Question: What is the property identification or parcel number listed?
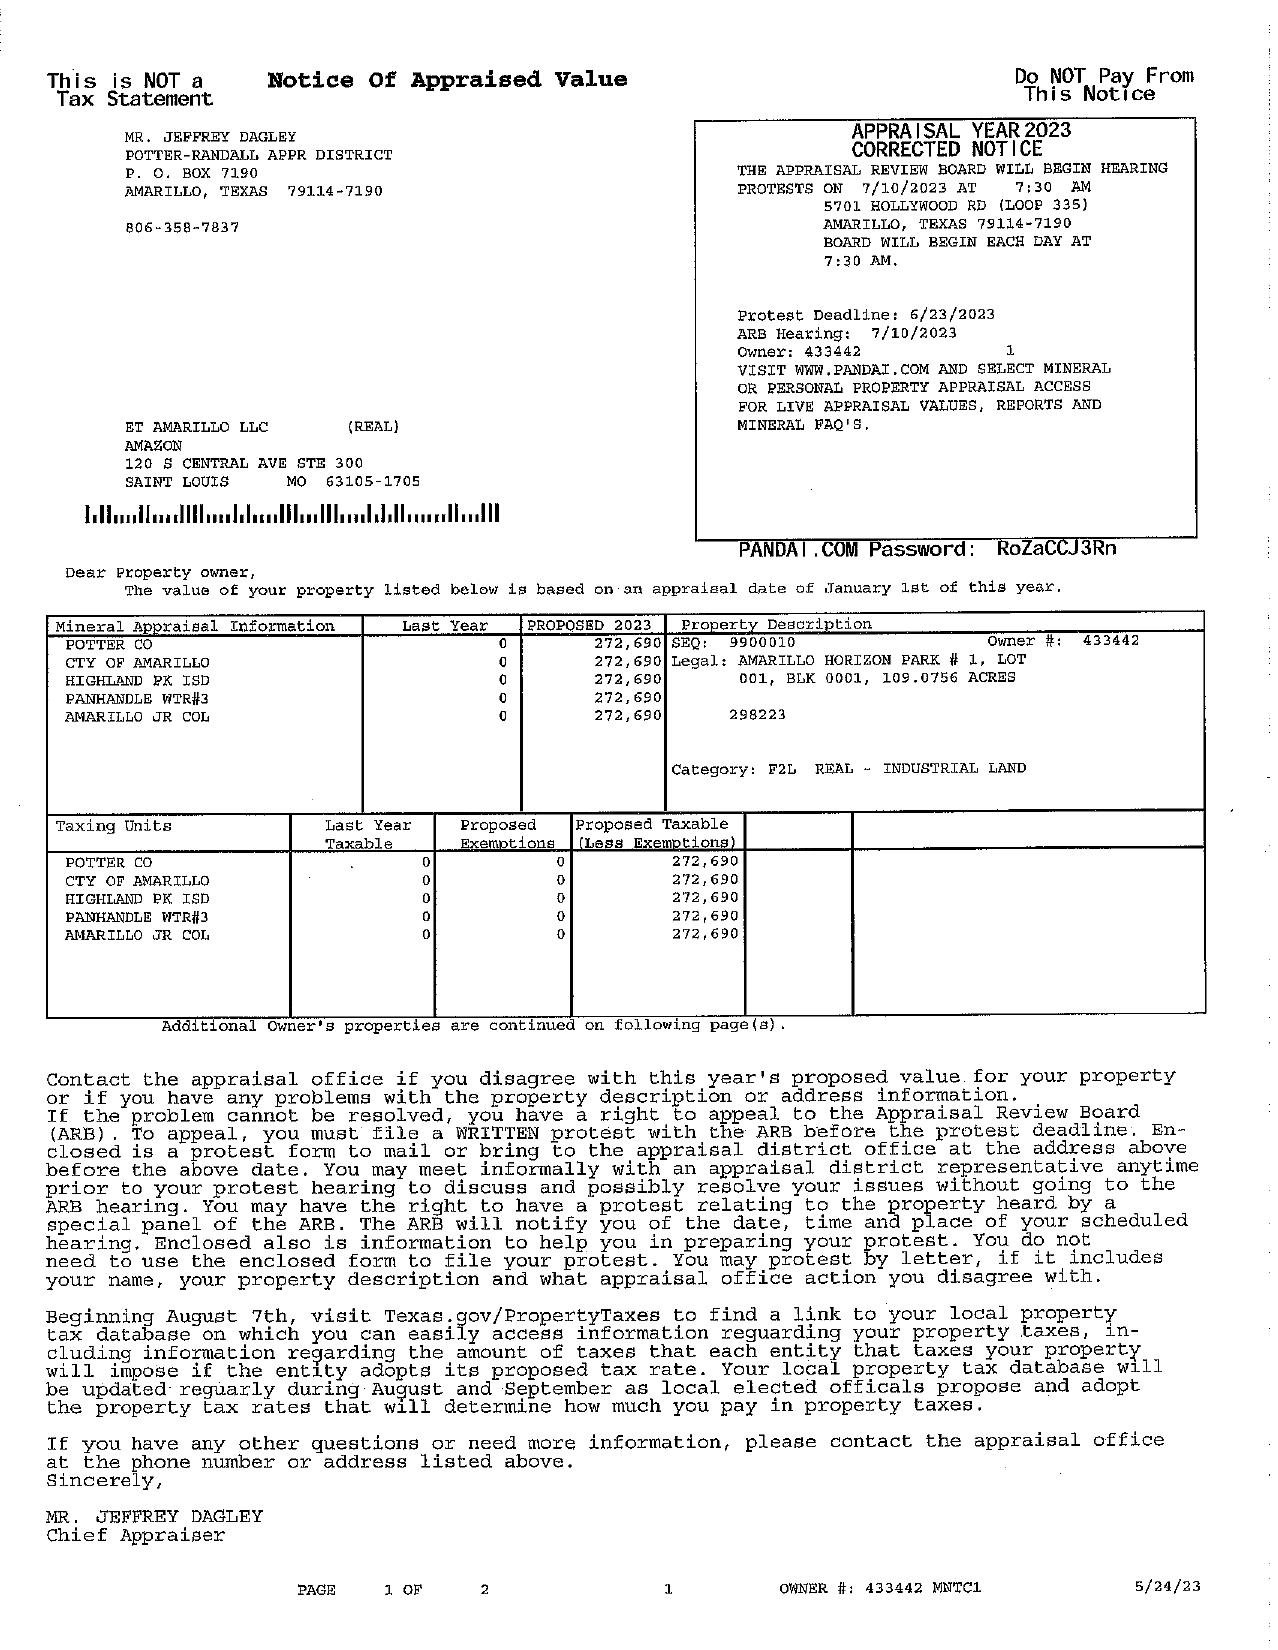
Answer: "433442"